Question: What jurisdiction, city, or county is the document associated with?
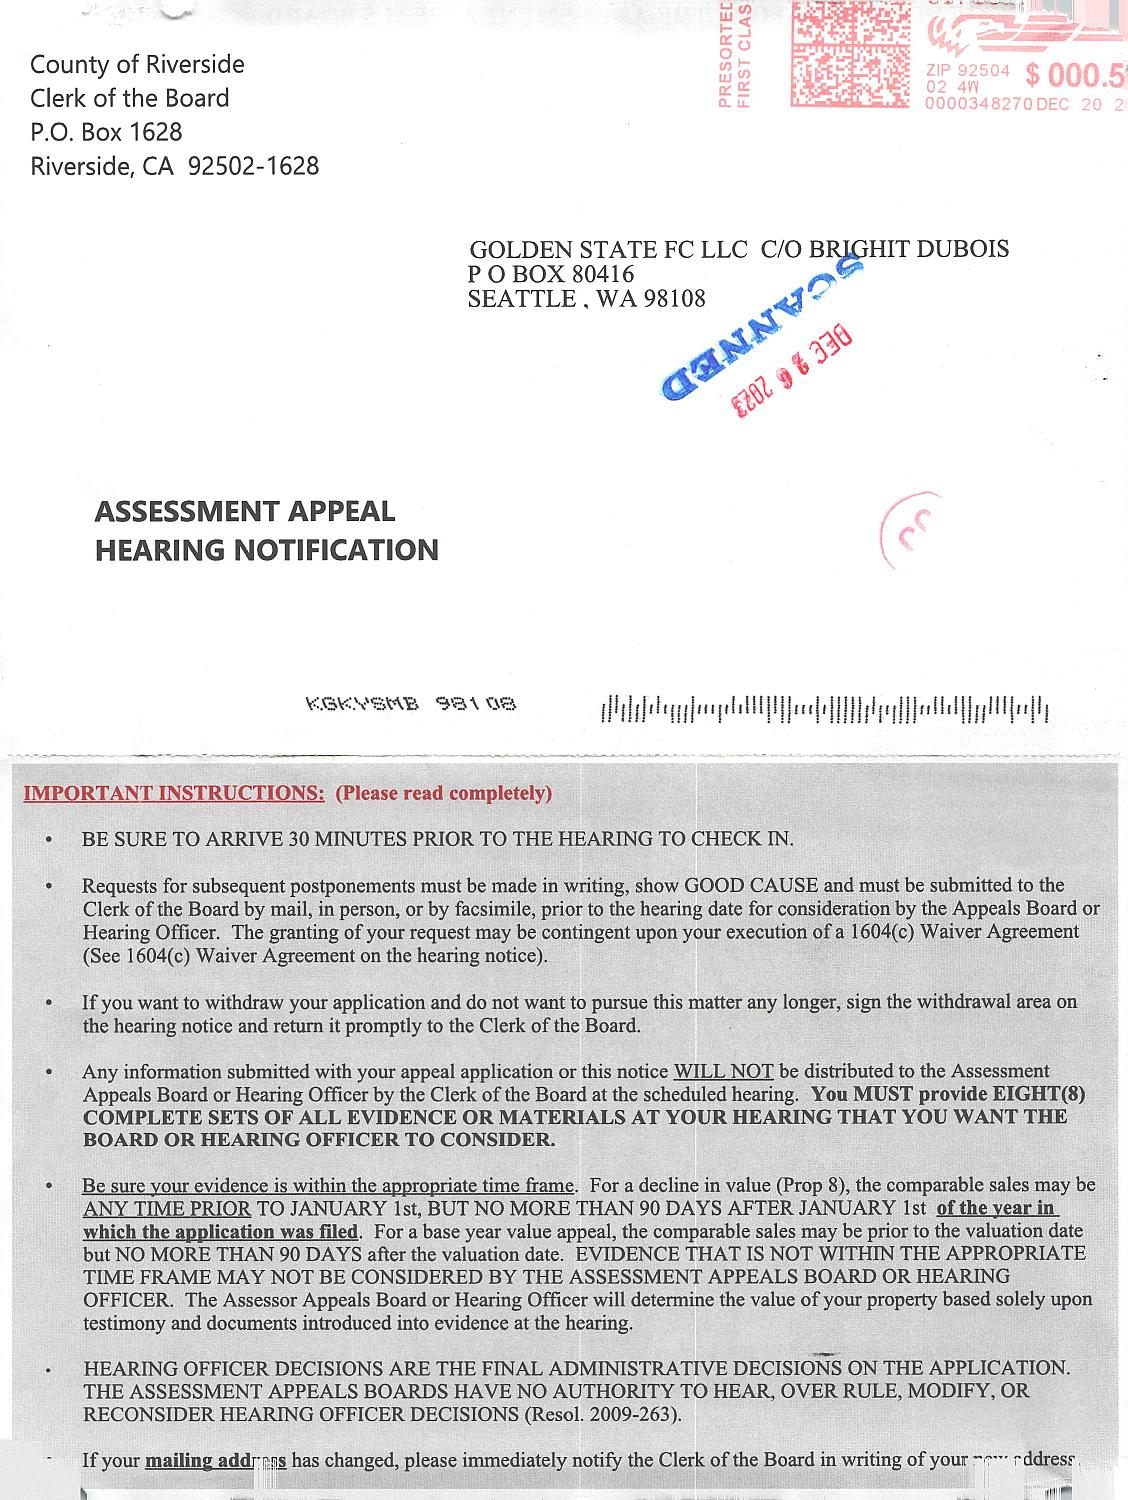
Answer: "County of Riverside"